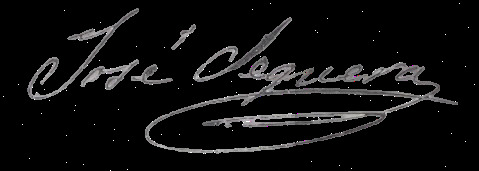
Signature of: josé sequera sánchez